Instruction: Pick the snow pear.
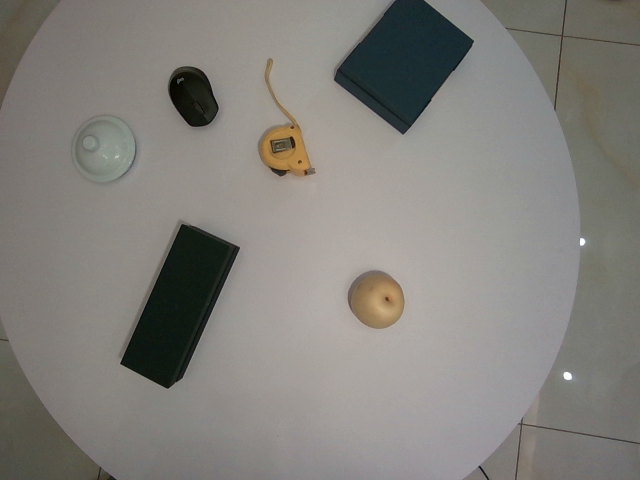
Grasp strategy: vertical